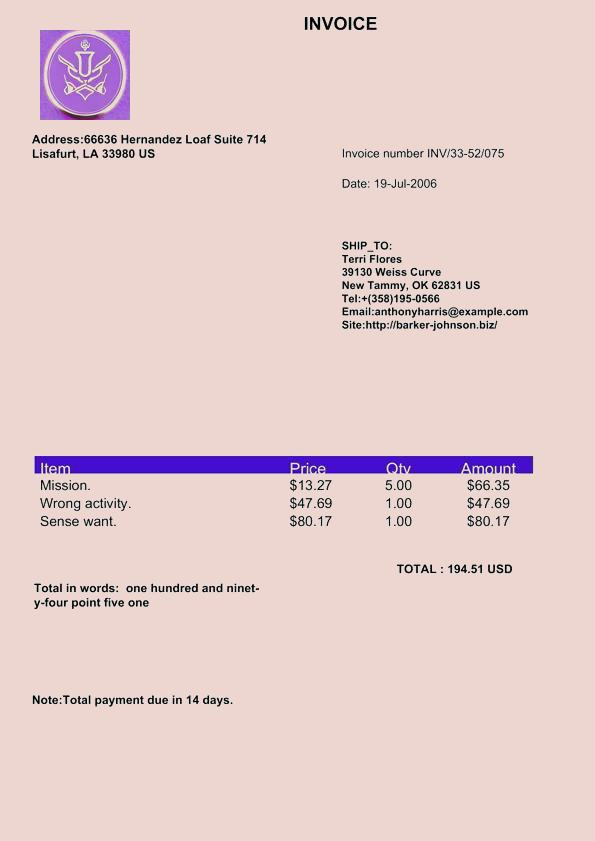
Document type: Invoice